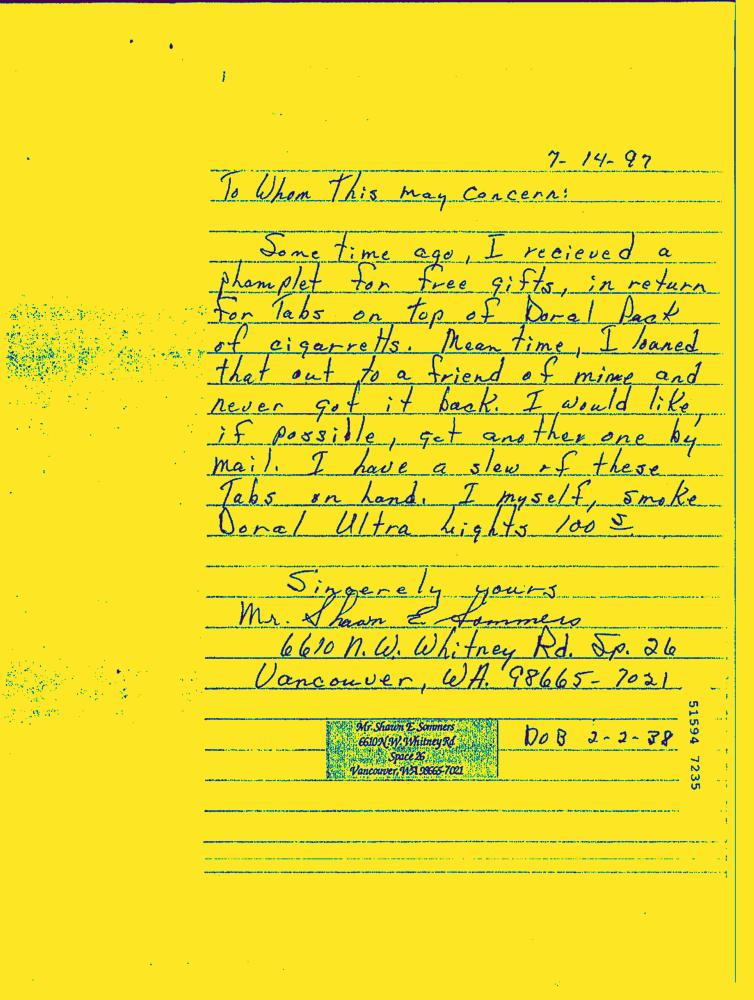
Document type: Hand-Written